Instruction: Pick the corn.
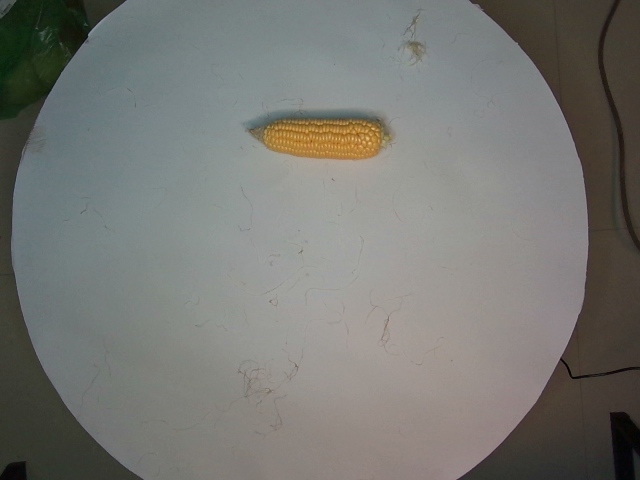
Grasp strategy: vertical